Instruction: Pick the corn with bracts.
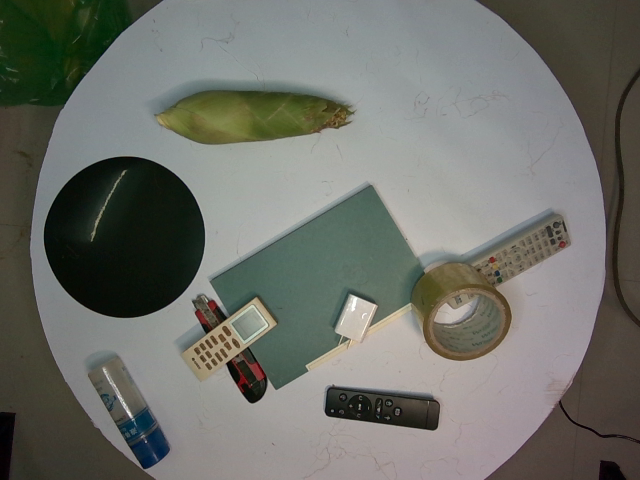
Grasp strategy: vertical